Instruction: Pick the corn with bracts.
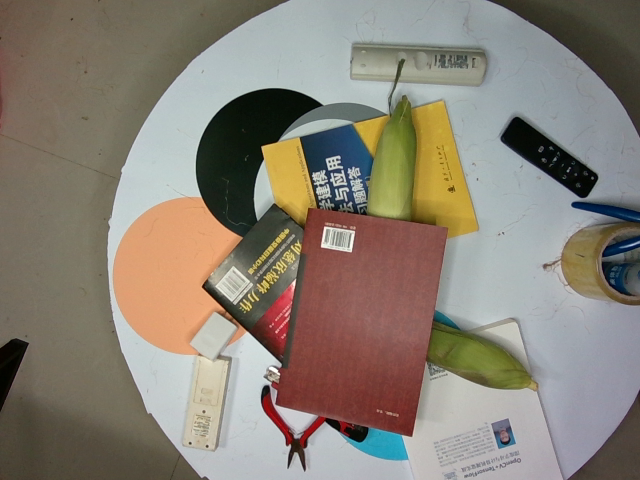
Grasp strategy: vertical